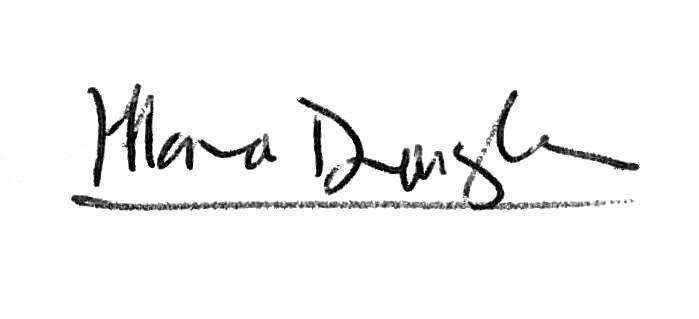
Signature of: mona douglas